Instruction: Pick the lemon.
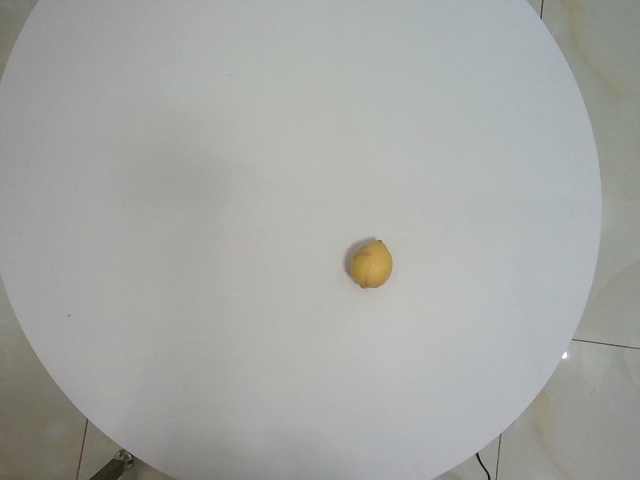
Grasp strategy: vertical